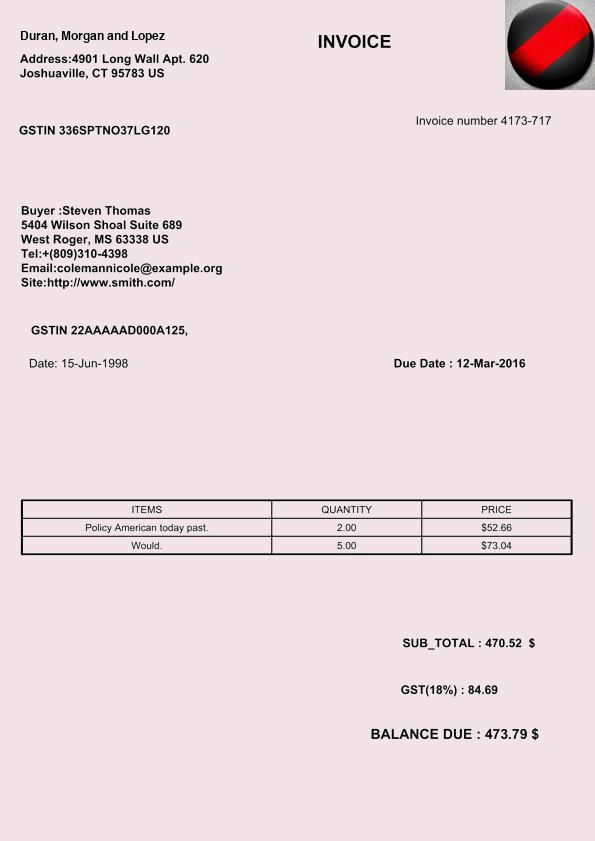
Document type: Invoice